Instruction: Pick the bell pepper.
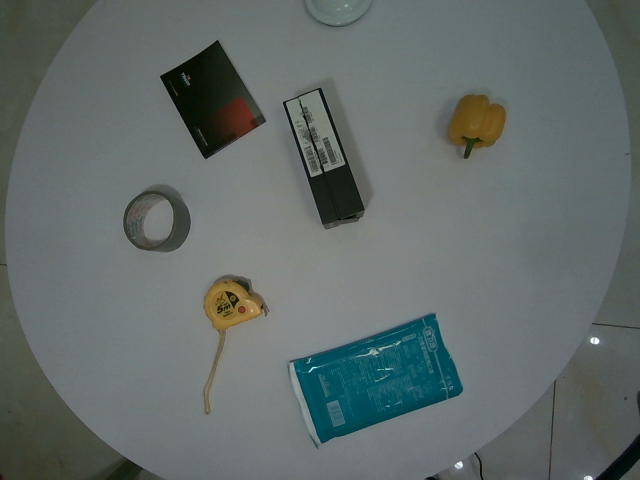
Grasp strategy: vertical